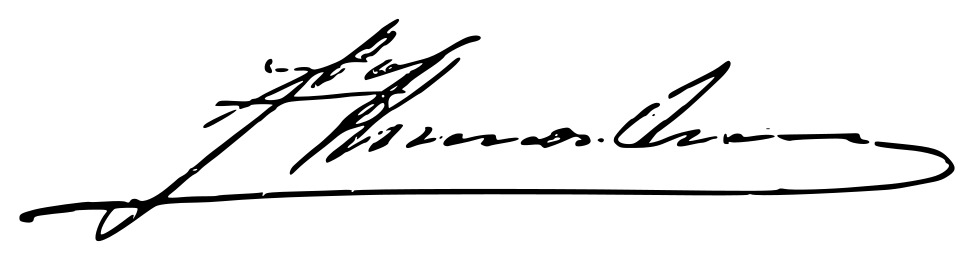
Signature of: fernando primo de rivera y sobremonte